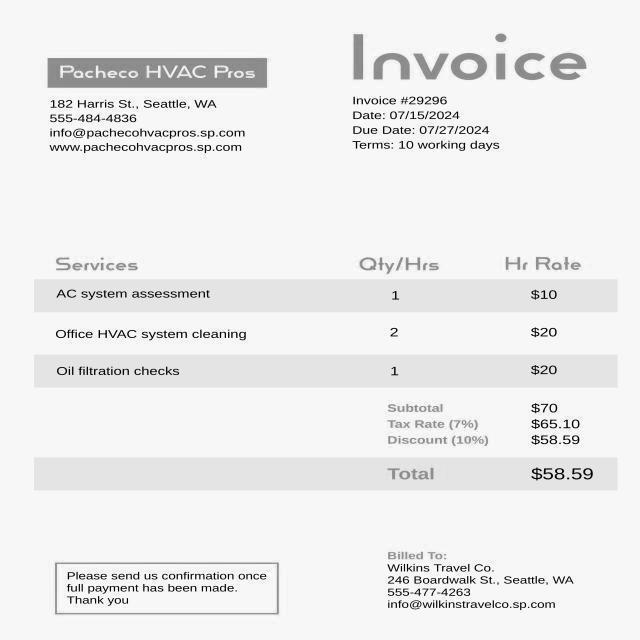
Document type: Invoice